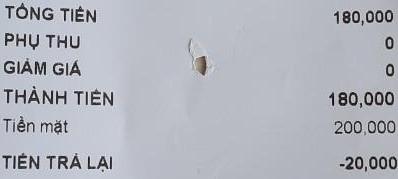
TỔNG TIỀN 180,000
PHỤ THU 0
GIẢM GIÁ 0
THÀNH TIỀN 180,000
Tiền mặt 200,000
TIỀN TRẢ LẠI -20,000